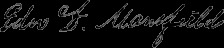
Signature of: edward deering mansfield